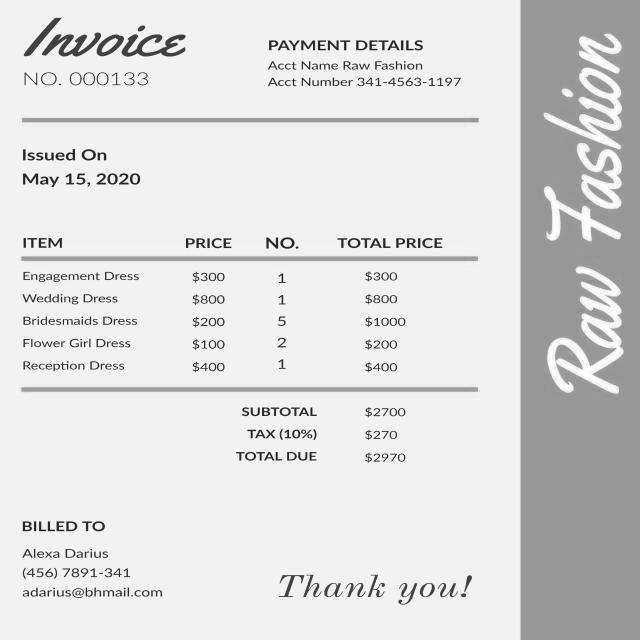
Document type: Invoice